Question: What do the imaging results show?
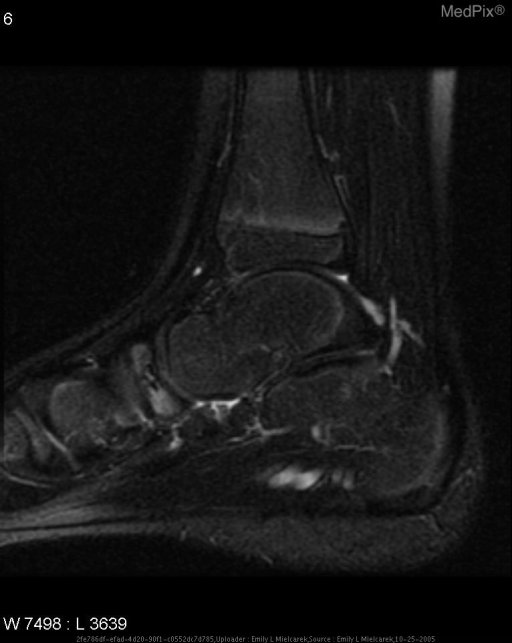
Answer: The imaging shows Oblique and Lateral radiographs demonstrate sclerosis and decreased A-P diameter of the navicular bone.
FSE T2-weighted with fat sat sagittal MR image of the left foot shows high-signal-intensity necrosis and edema in the tarsal navicular bone and low-signal-intensity sclerosis of this bone. FSE T2-weighted with fat sat sagittal MR image of the left foot shows high-signal-intensity necrosis and edema in the tarsal navicular bone and low-signal-intensity sclerosis of this bone..